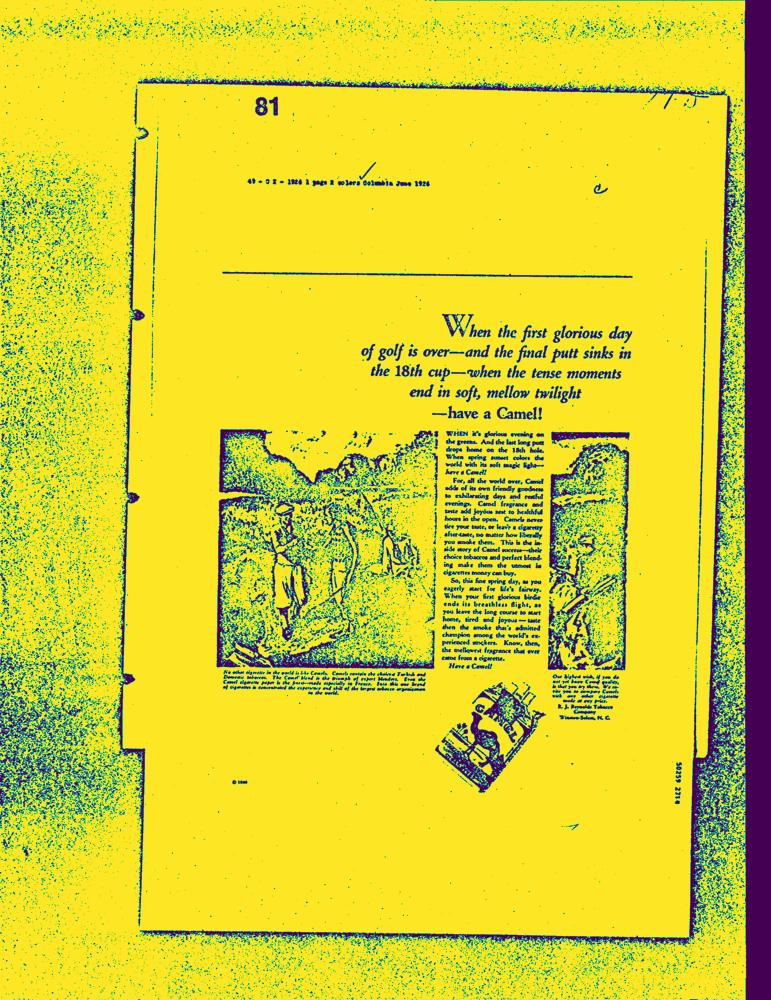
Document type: AD